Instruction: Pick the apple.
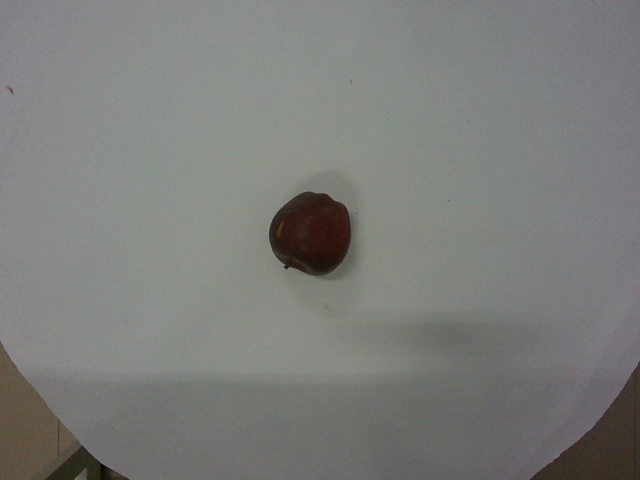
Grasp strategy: vertical